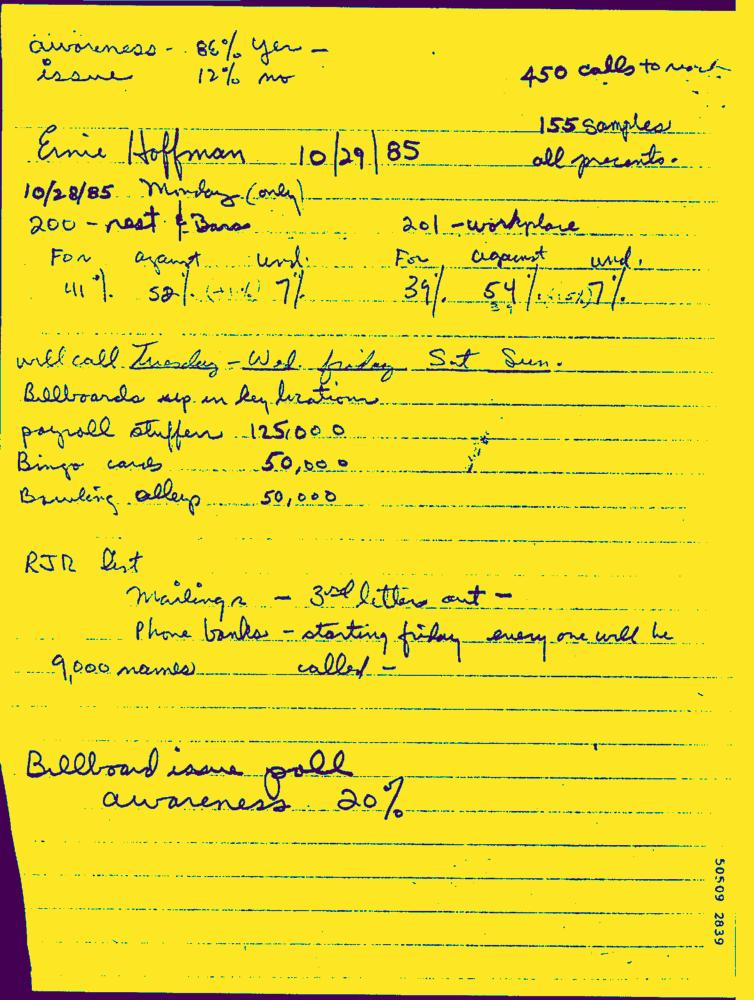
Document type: Hand-Written